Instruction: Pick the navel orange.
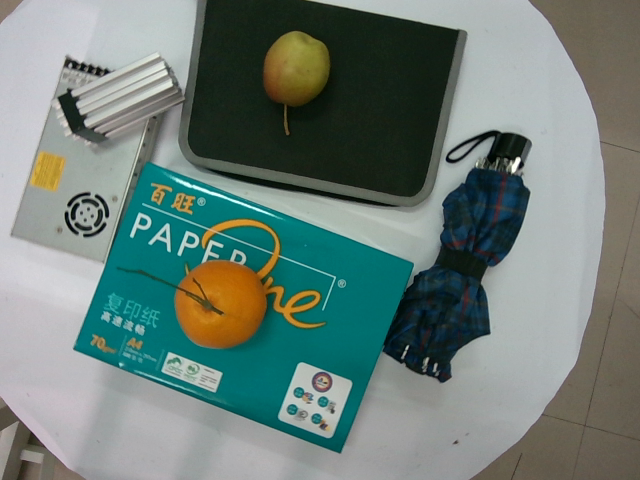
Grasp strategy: vertical